Question: What do the imaging results show?
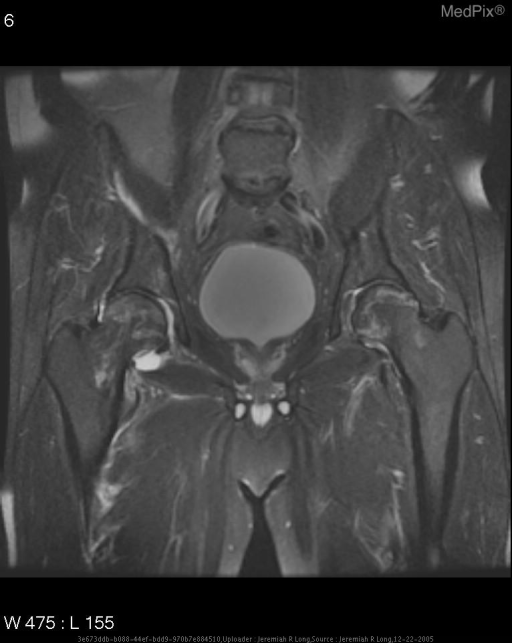
Answer: The imaging shows Frontal radiograph of the pelvis demonstrates central sclerosis of the femoral heads and subtle serpiginous subchondral lucencies.
MR images demonstrate low T1 and high T2 signal in a linear subchondral pattern. Coronal T2 MR image demonstrates high signal in a linear subchondral pattern along both femoral heads..